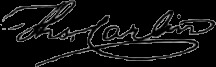
Signature of: thomas carlin